Question: What appears to be the issue?
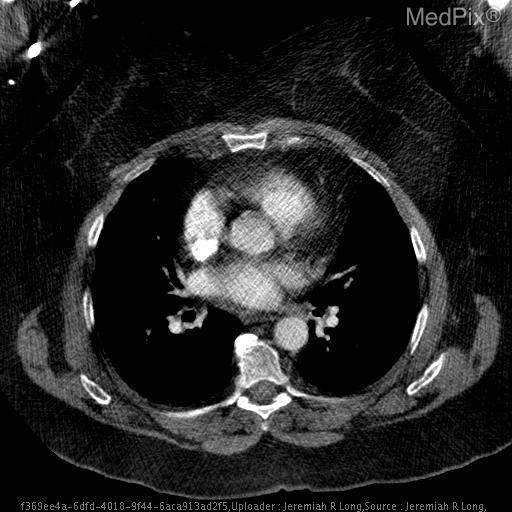
Answer: The findings suggest Axial CT images with intravenous contrast material demonstrate mild smooth thickening of the interatrial septum with diffuse fat attenuation. No pulmonary embolims was present.  Note the large amount of subcutaneous fat circumferentially compatible with a large body mass index.. Axial CT images with intravenous contrast material demonstrate mild smooth thickening of the interatrial septum with diffuse fat attenuation. No pulmonary embolims was present.  Note the large amount of subcutaneous fat circumferentially compatible with a large body mass index.. The patient might have a history of Shortness fo breath with concern for pulmonary embolism..